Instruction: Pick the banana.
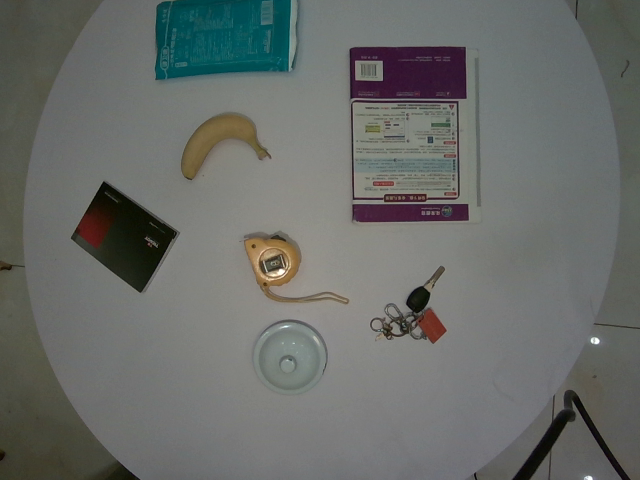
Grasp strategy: vertical